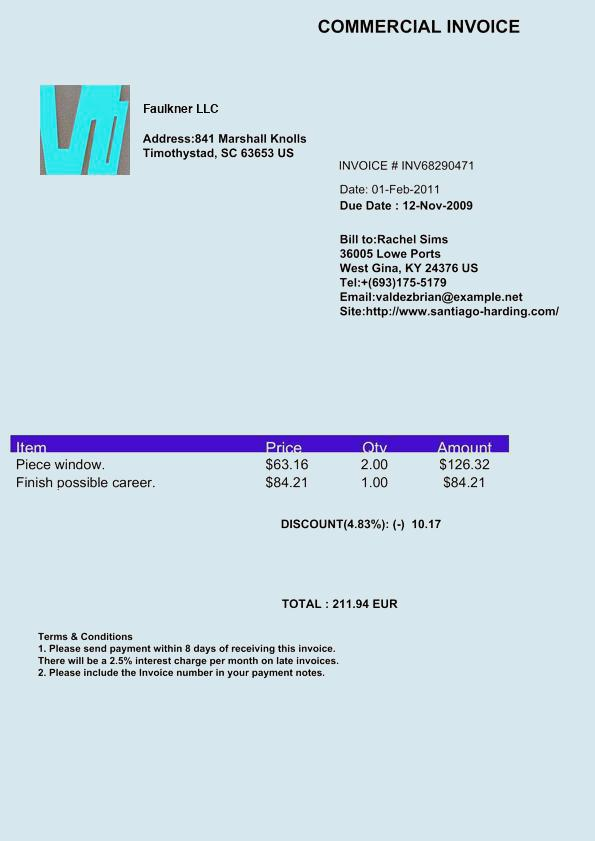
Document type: Invoice